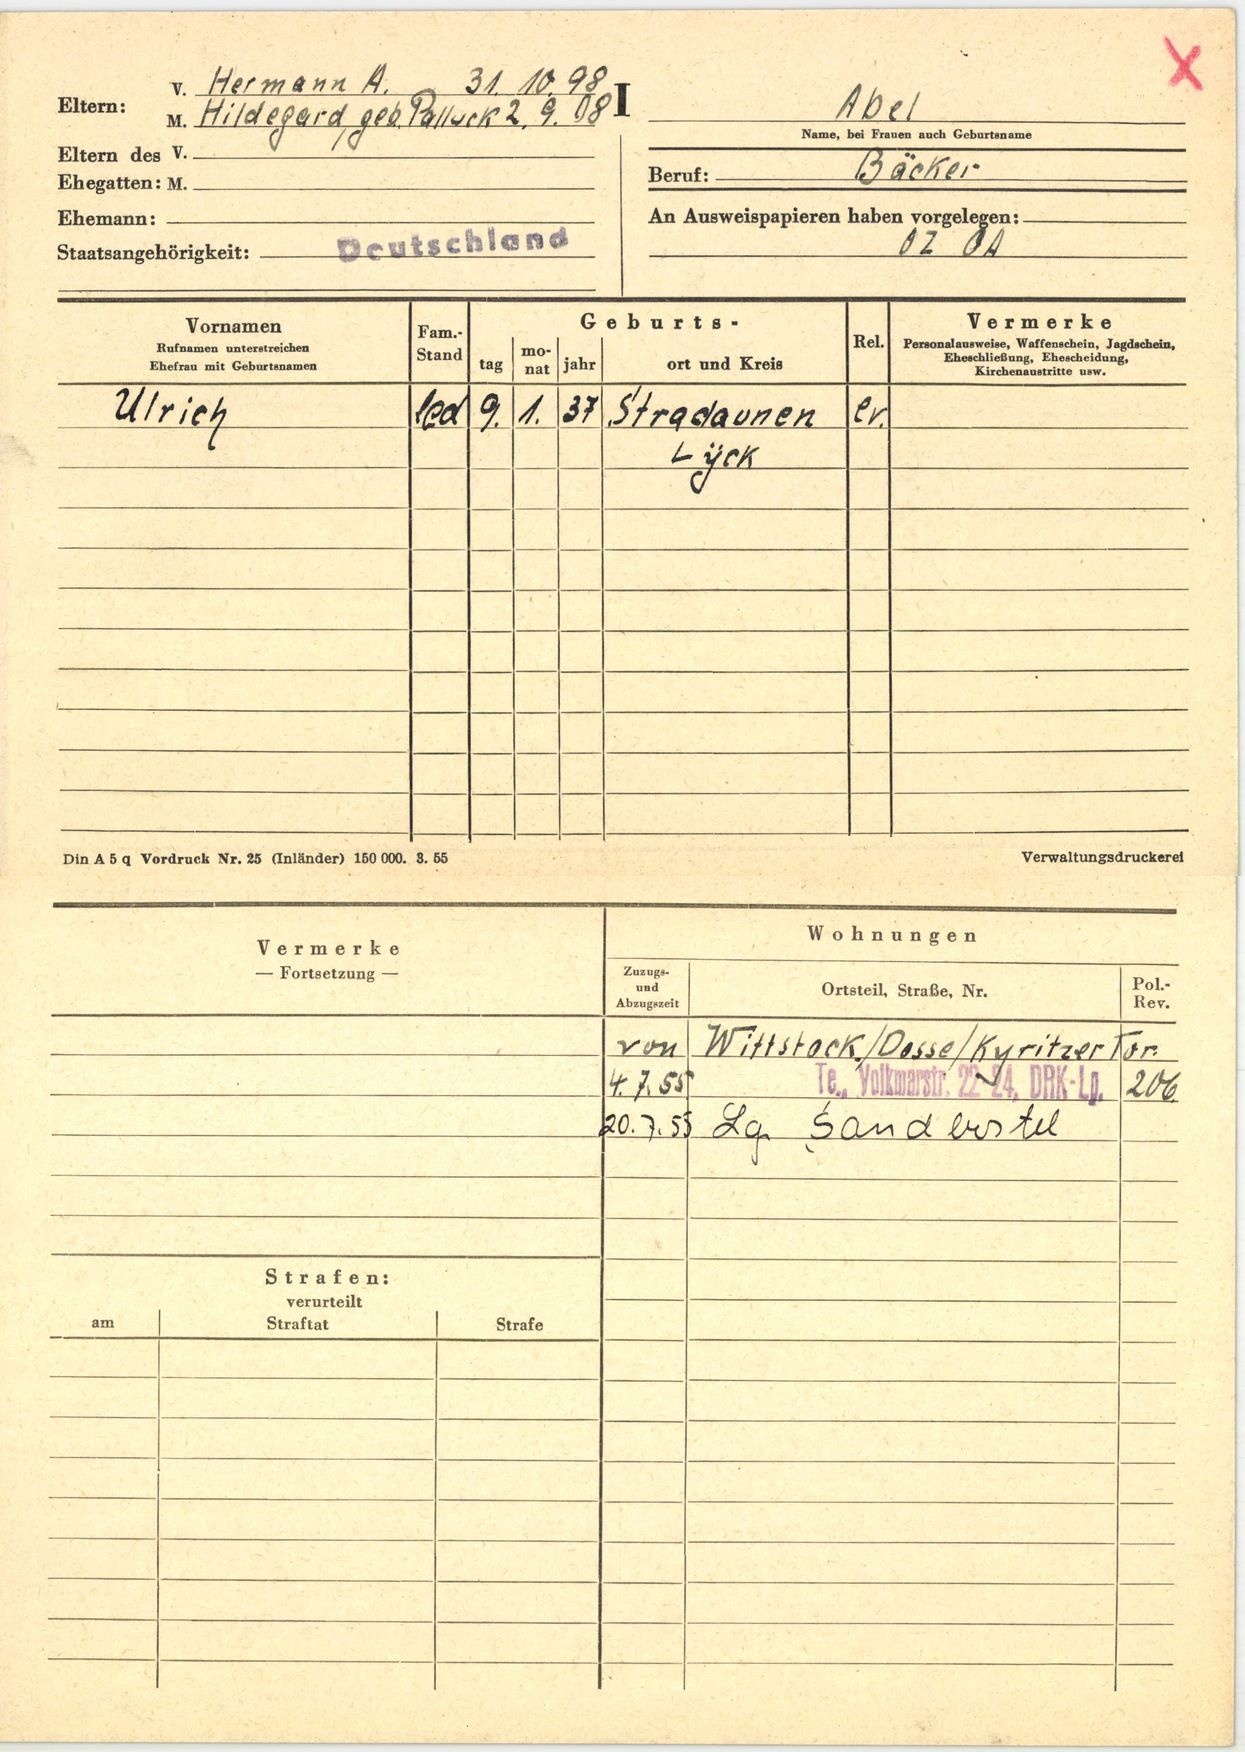
Abel